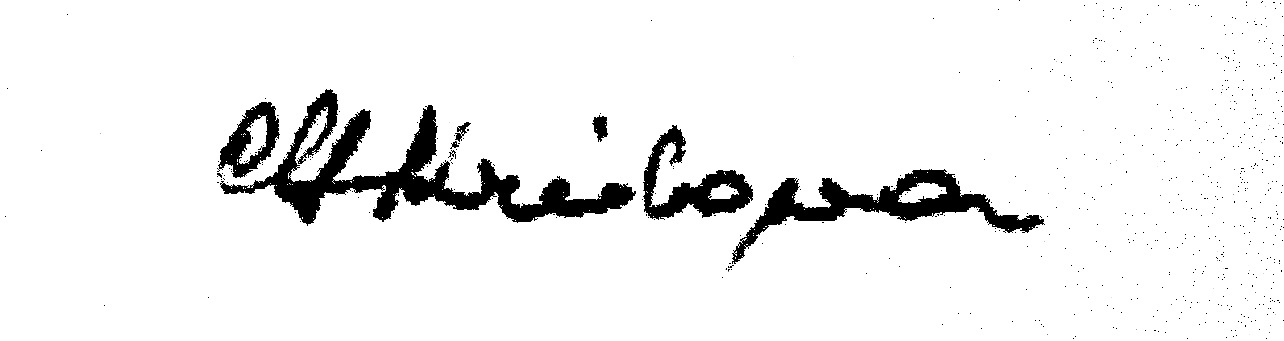
Signature of: maria kril